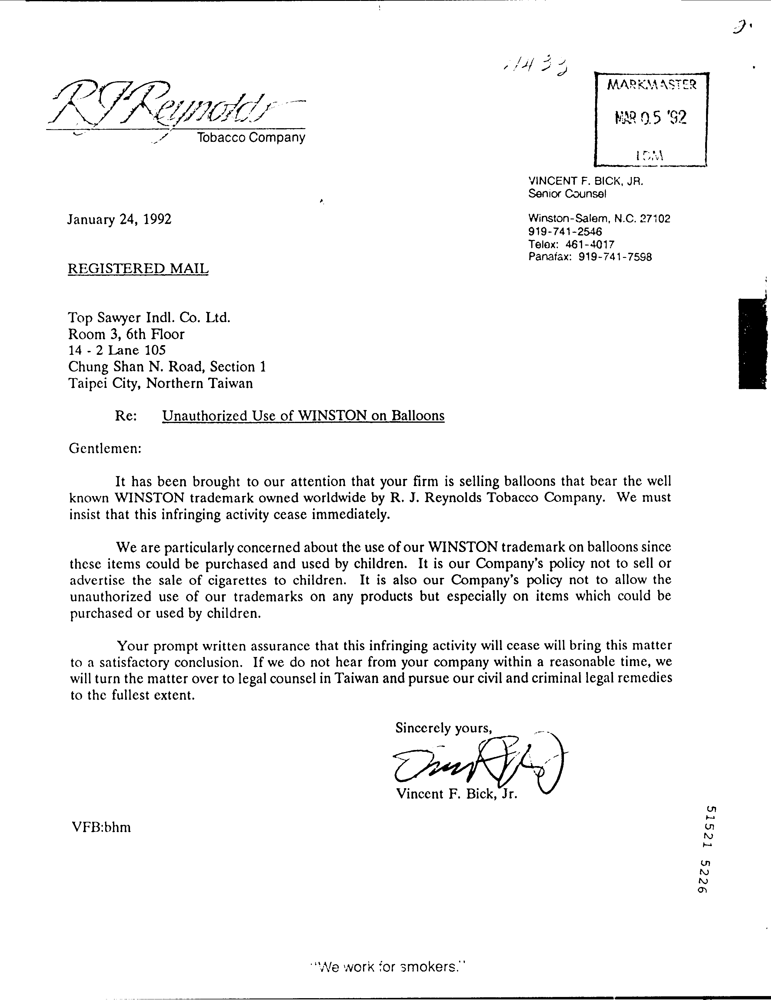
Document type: Invoice